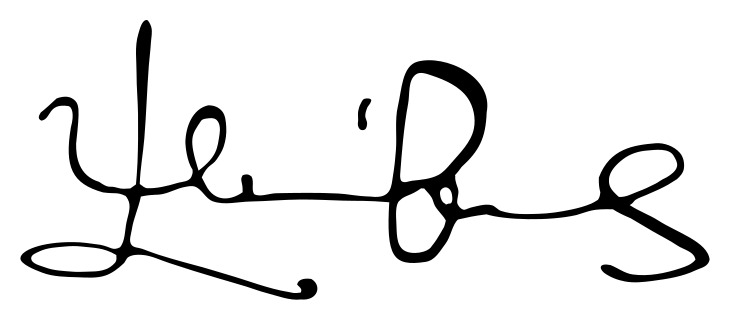
Signature of: vazgen sargsyan